Question: What type of tax is indicated in the document, personal property or real estate?
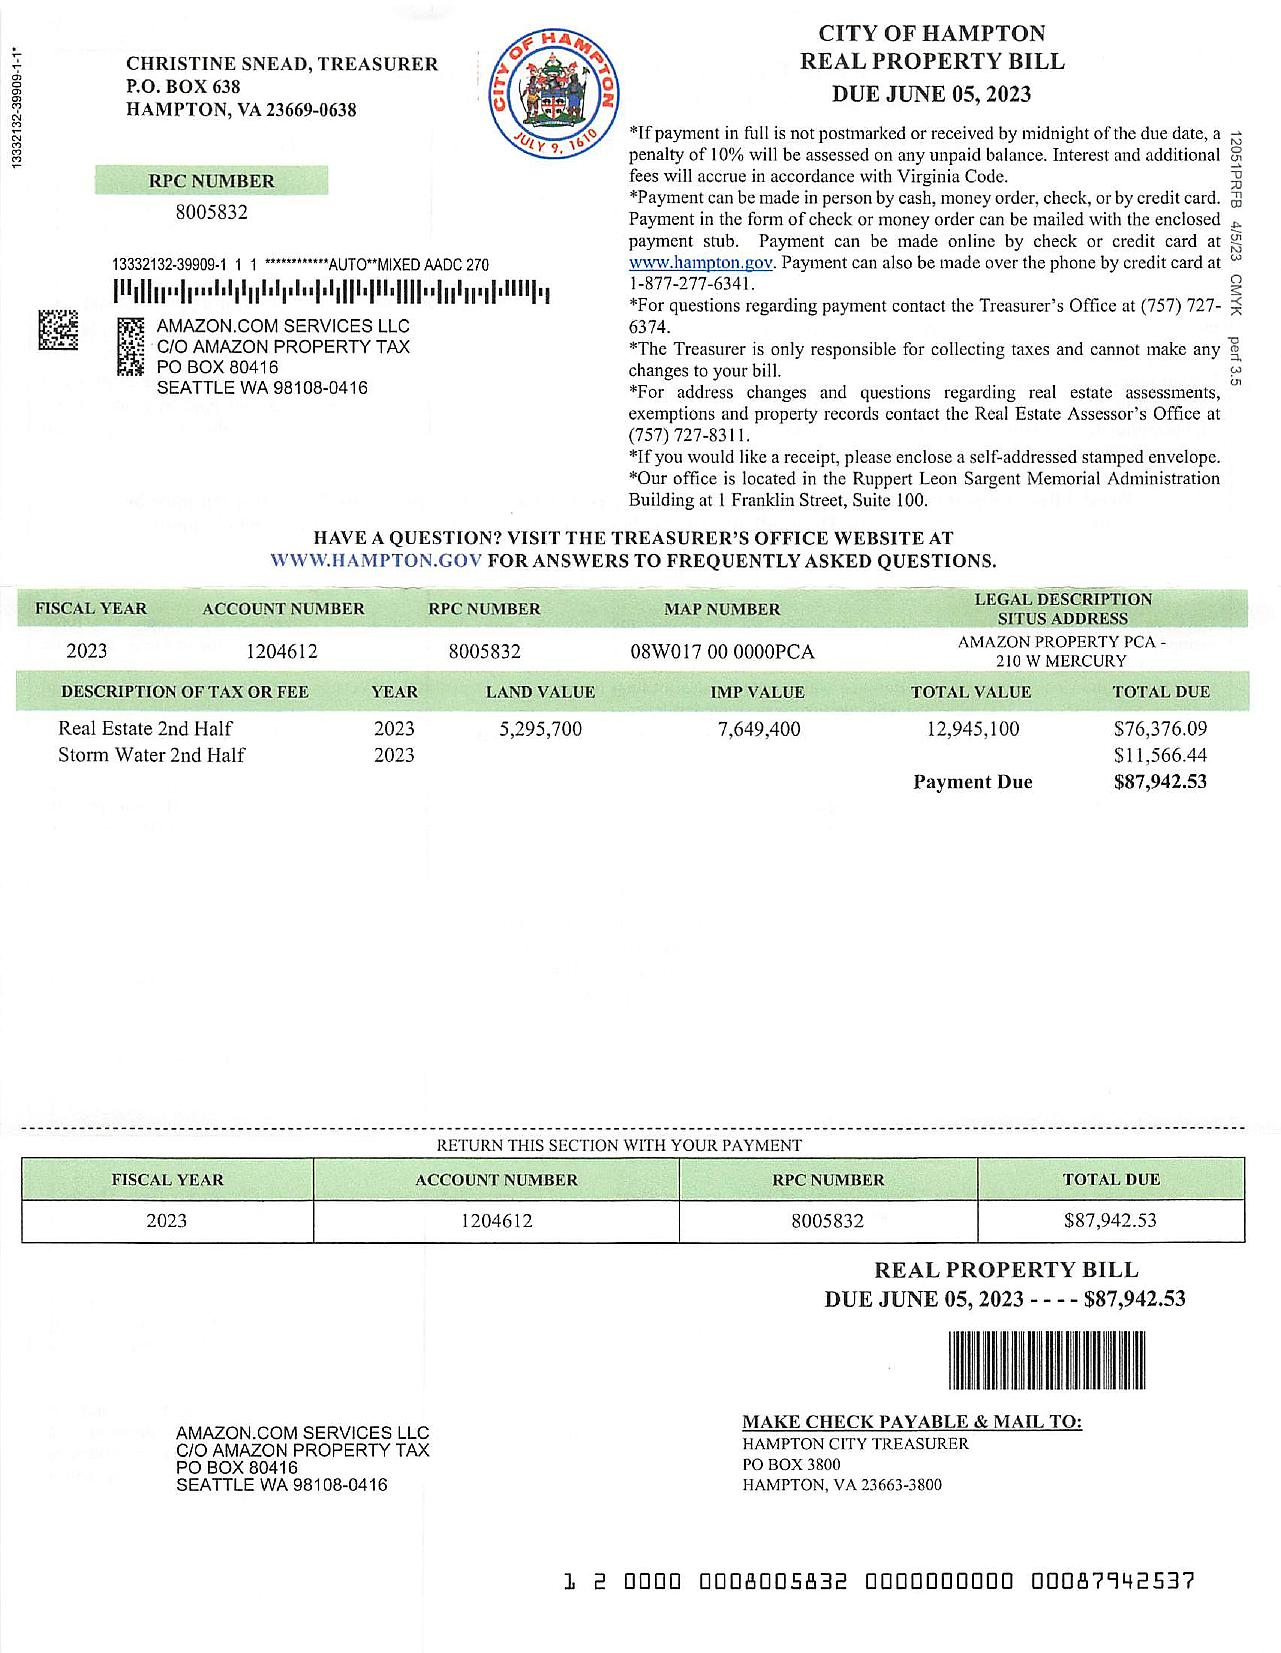
Answer: "Real Estate Tax"